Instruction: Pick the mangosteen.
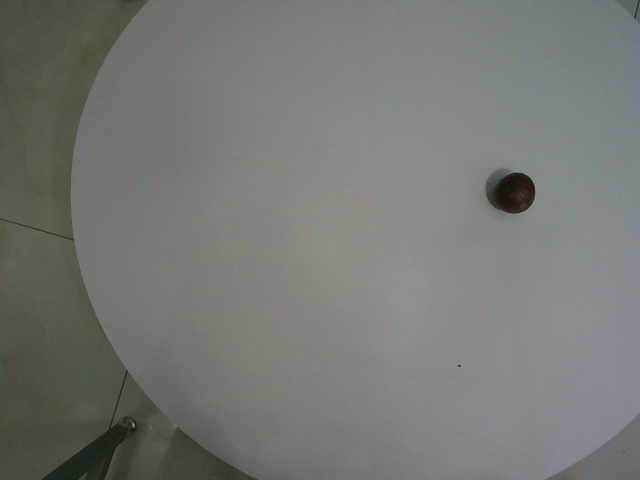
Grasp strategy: vertical